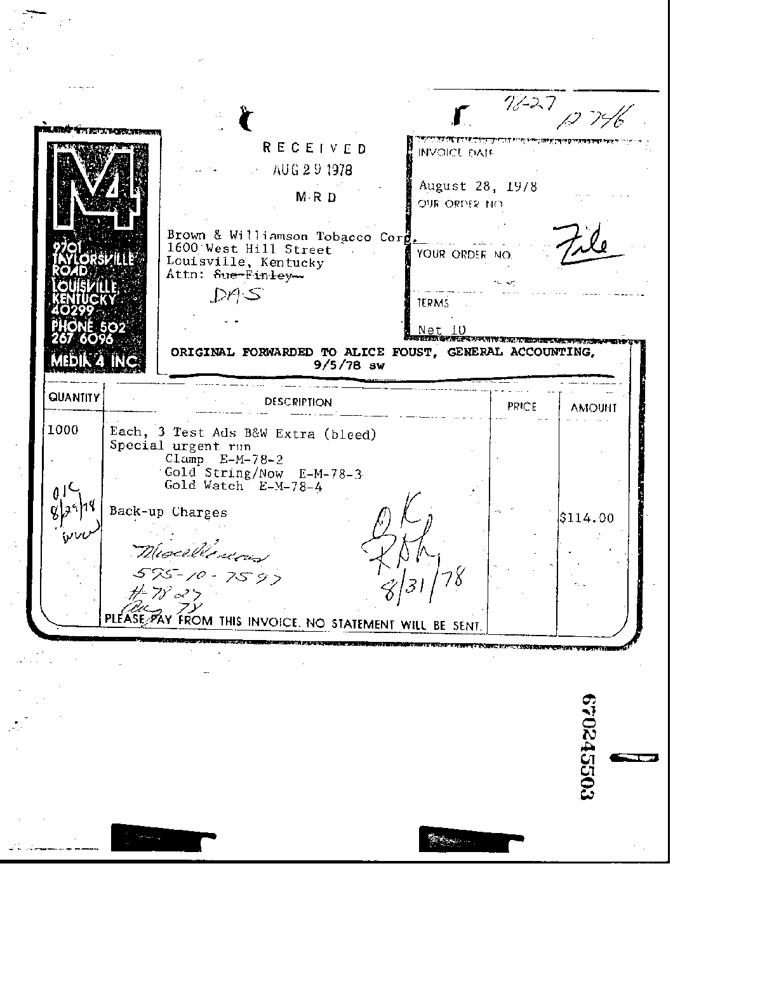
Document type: Invoice